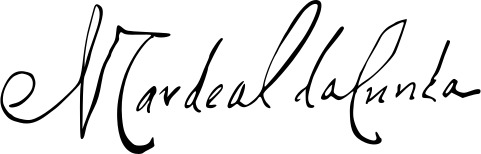
Signature of: nuno da cunha e ataíde